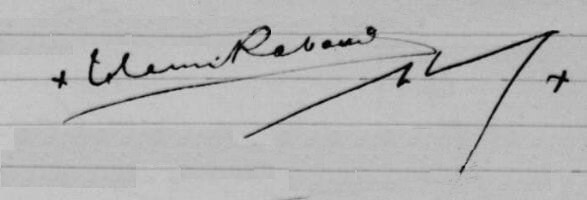
Signature of: henri rabaud